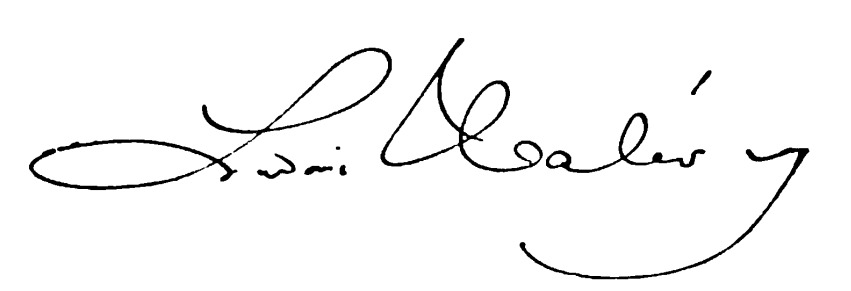
Signature of: ludovic halévy